Question: What might the diagnosis be?
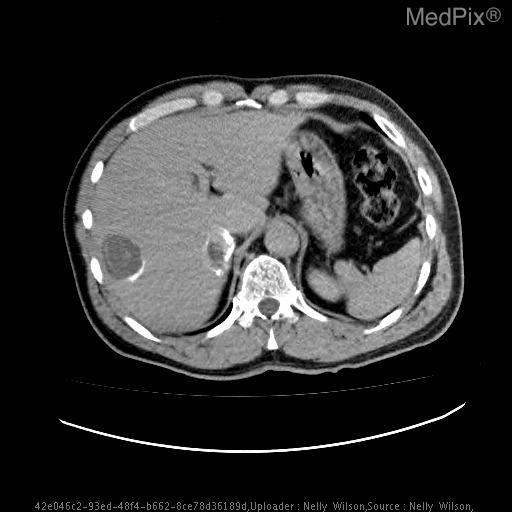
Answer: The possible diagnosis includes Metastatic Carcinoma
Hepatic cystadenoma and cystadenocarcinoma
Primary Hepatic Tumor
Echinococcal Cyst
Liver Abscess.